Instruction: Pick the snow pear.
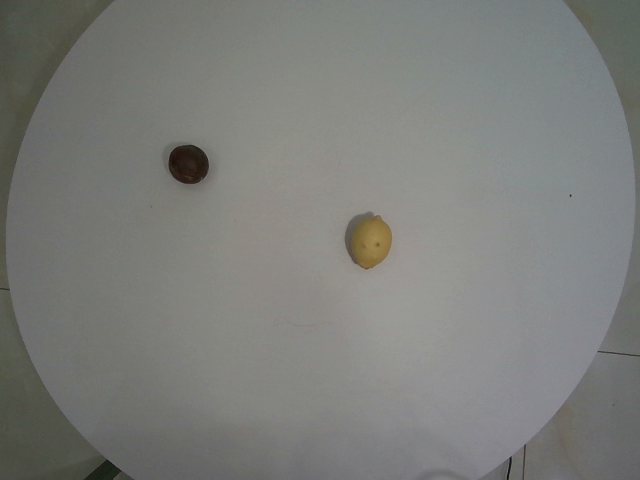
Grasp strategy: vertical